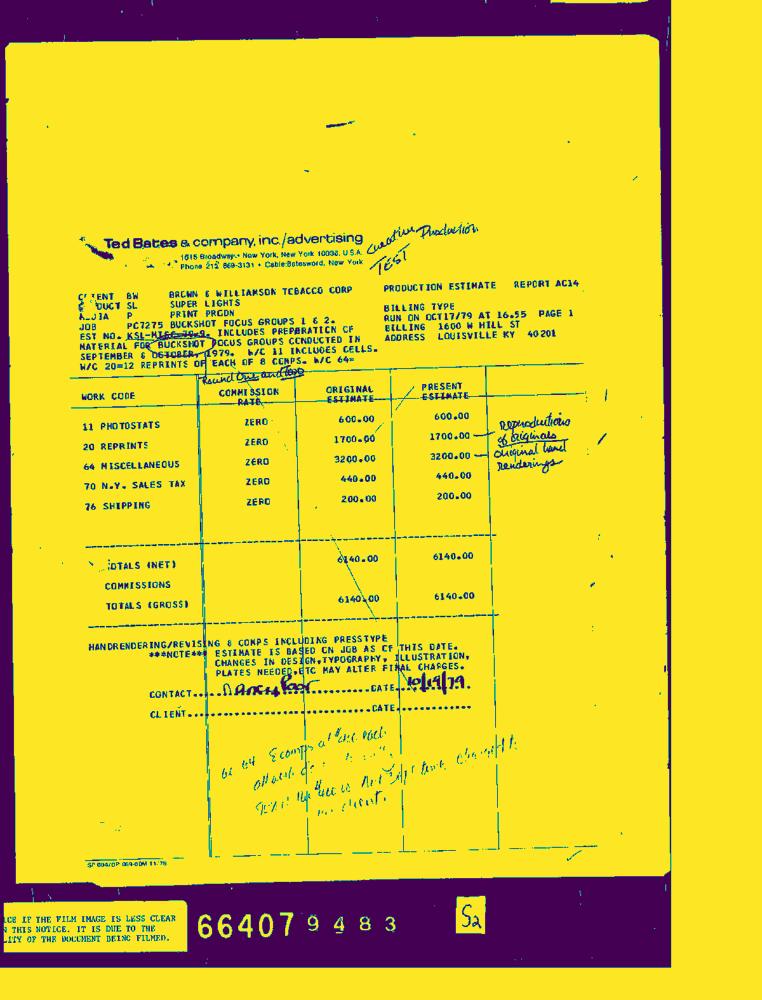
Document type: Invoice-Doc